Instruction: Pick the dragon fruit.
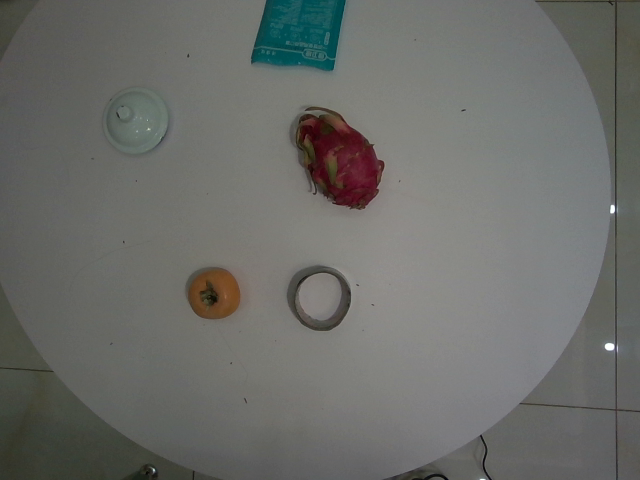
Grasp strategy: vertical